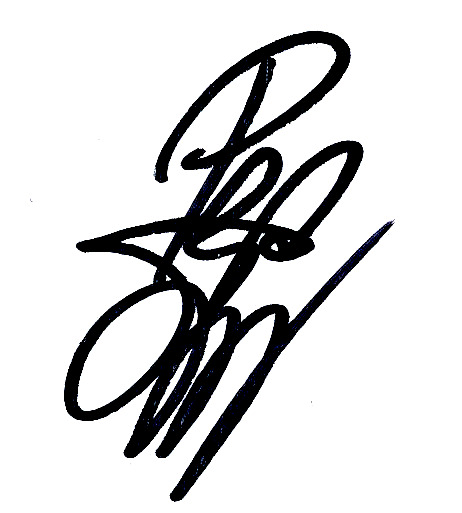
Signature of: peja